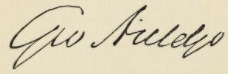
Signature of: george auldjo